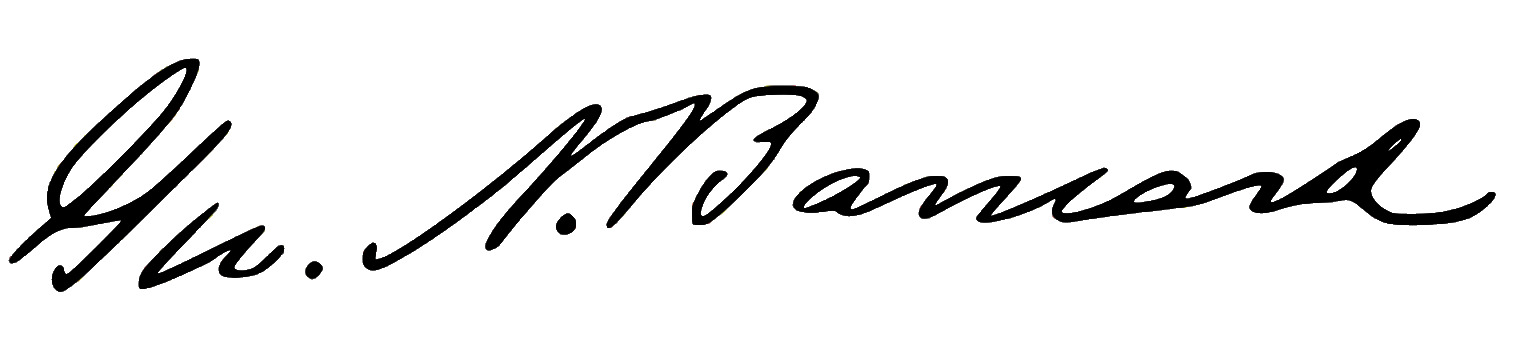
Signature of: george n barnard